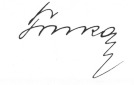
Signature of: ottokar trnka